Question: What are the imaging findings?
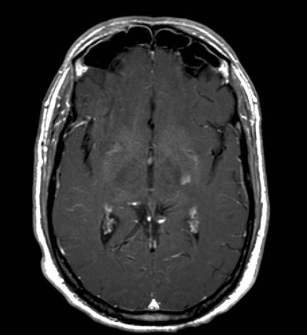
Answer: The imaging shows •  Lateral geniculate body - abnormal signal and enhancement
•  Additional periventricular lesions There is a lesion near the lateral geniculate body on the patient's left with contrast enhancement..